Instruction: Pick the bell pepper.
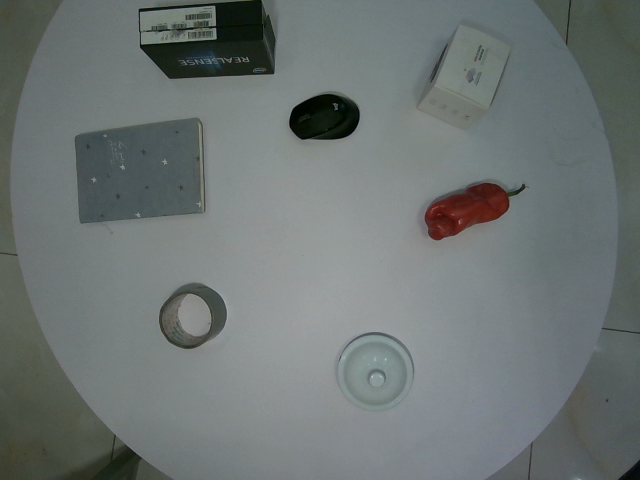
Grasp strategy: vertical